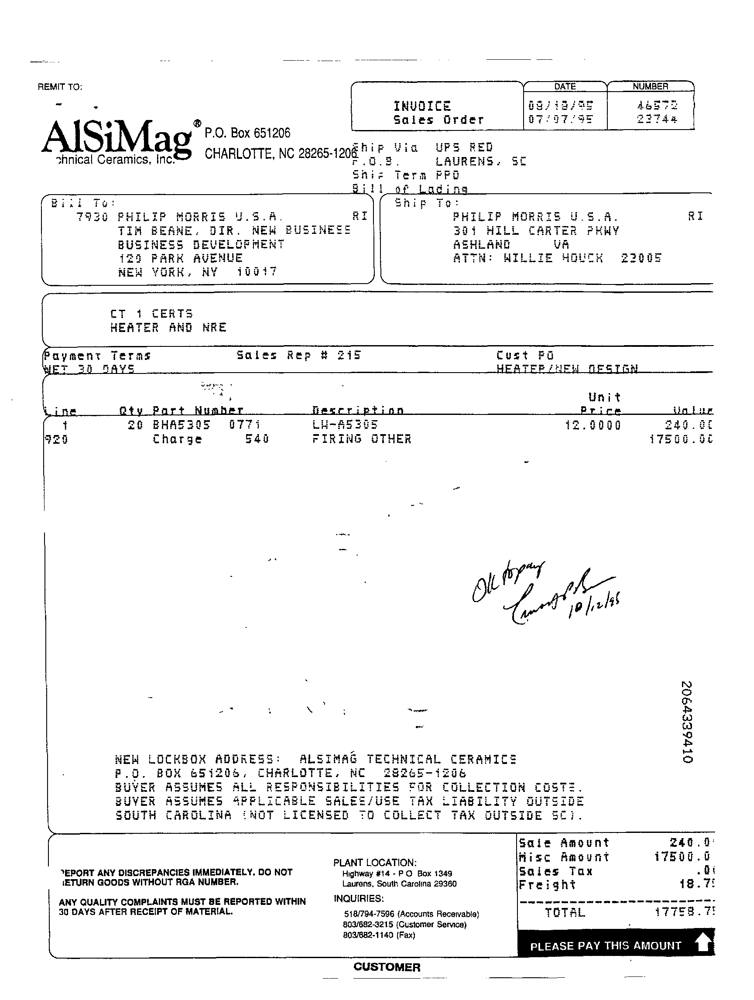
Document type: Invoice